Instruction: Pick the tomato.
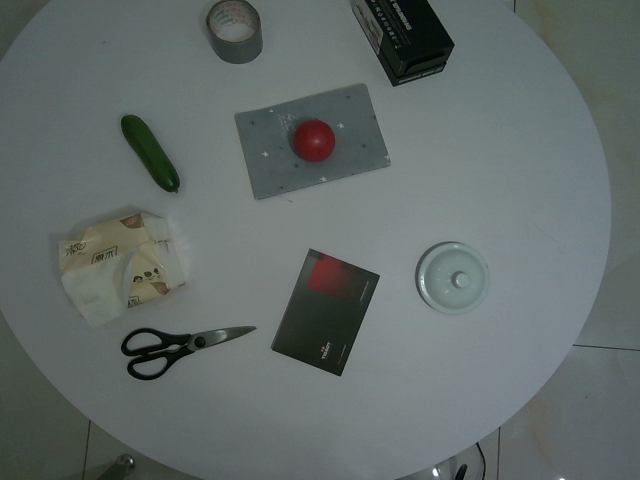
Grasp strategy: vertical